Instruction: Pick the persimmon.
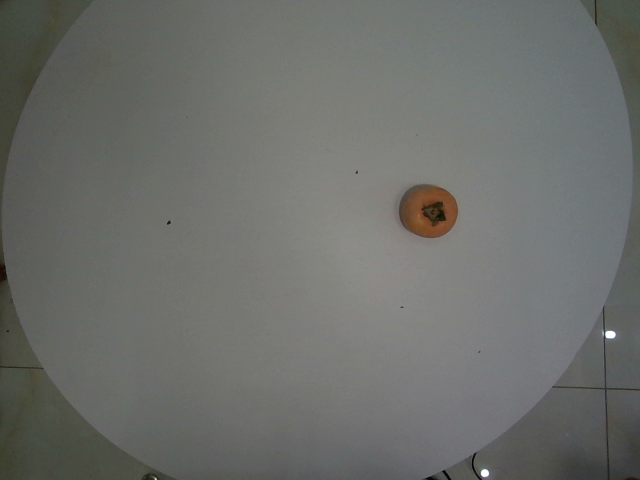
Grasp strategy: vertical